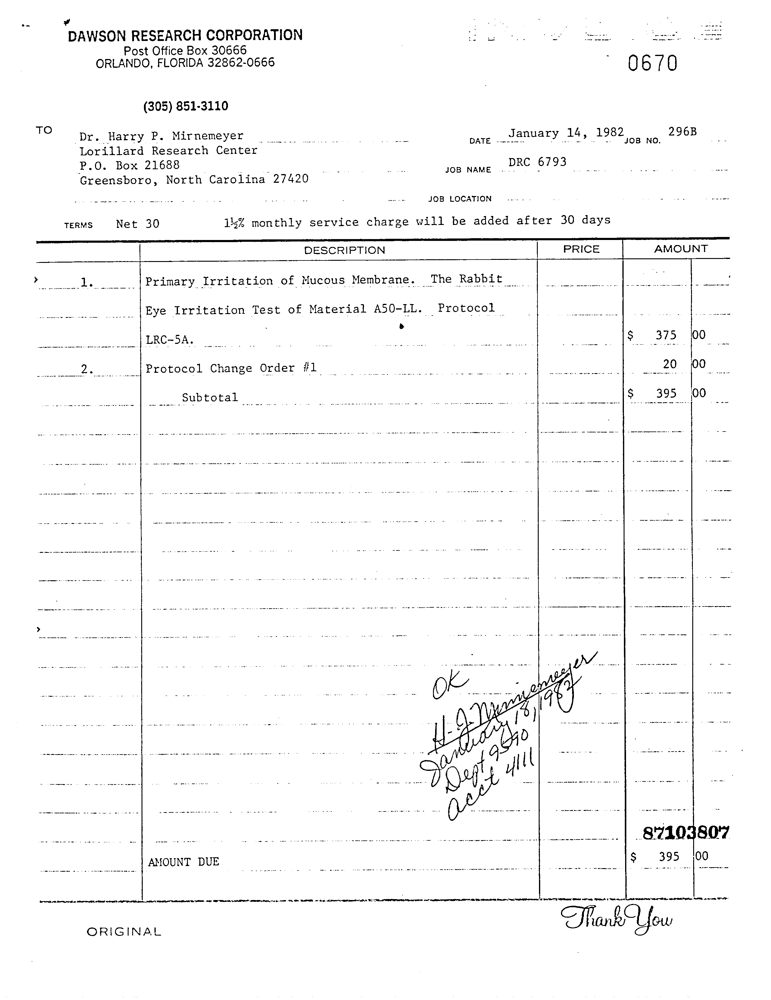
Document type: Invoice